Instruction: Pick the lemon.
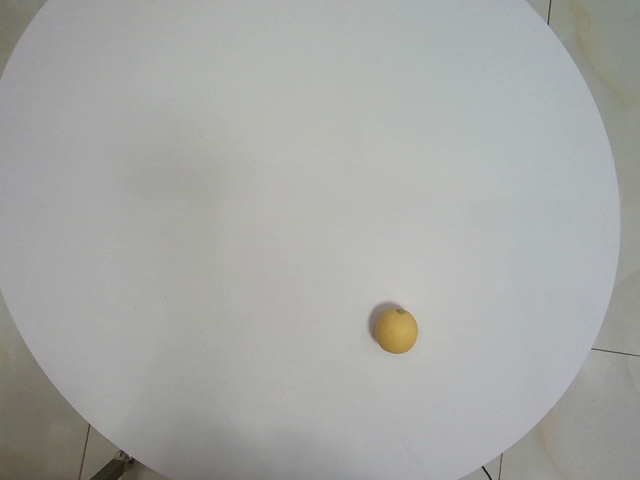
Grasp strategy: vertical